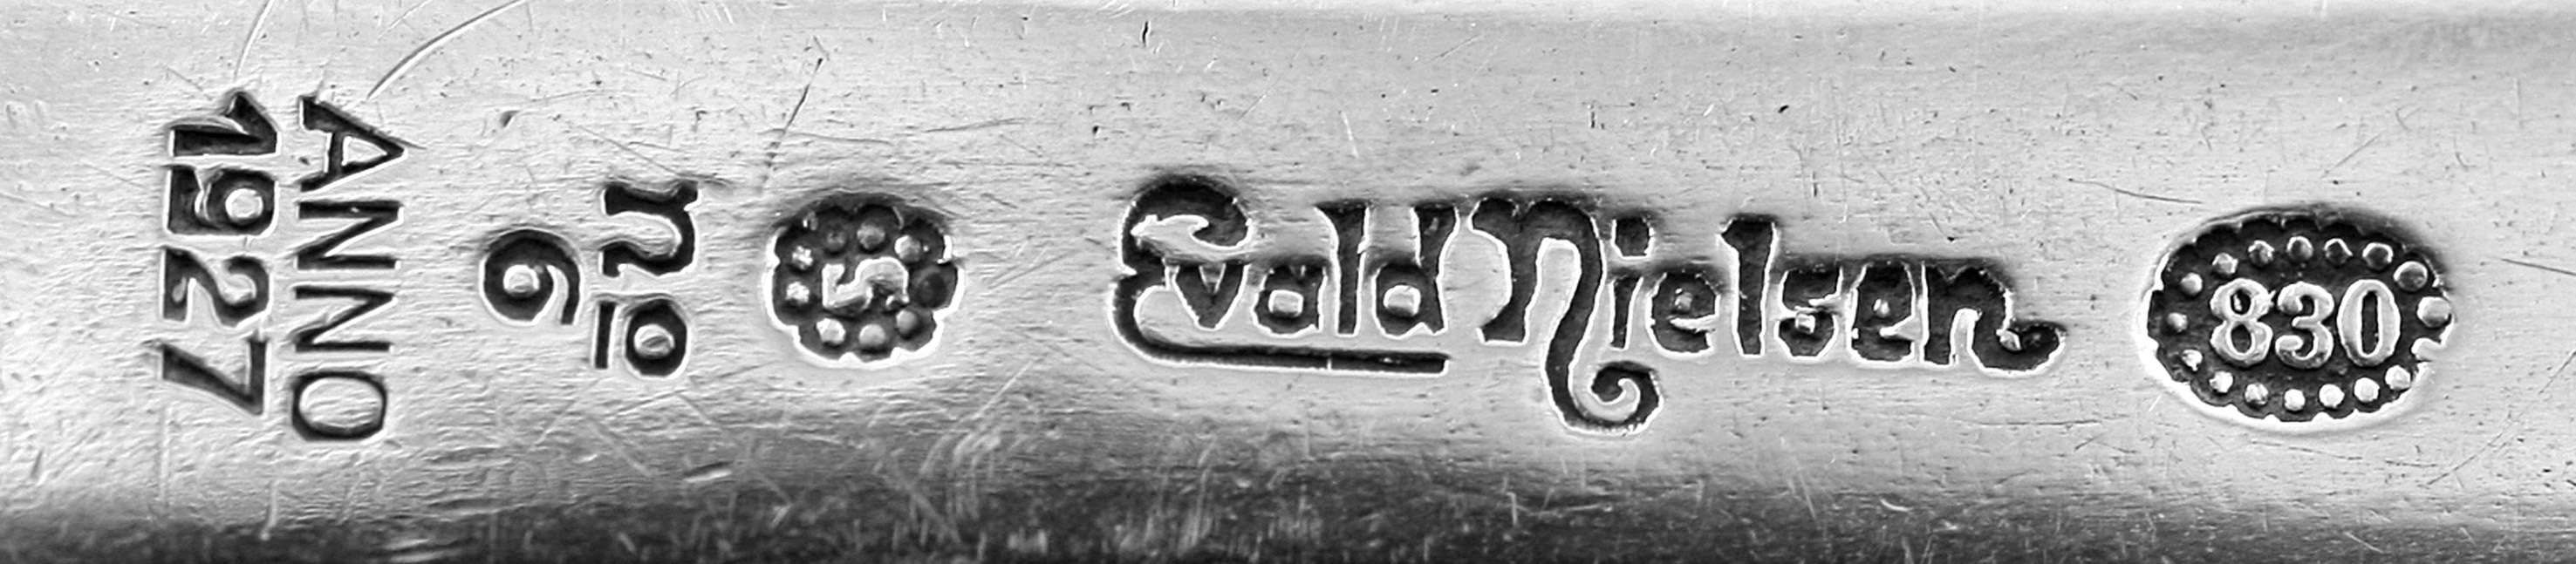
Signature of: evald nielsen